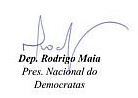
Signature of: rodrigo maia